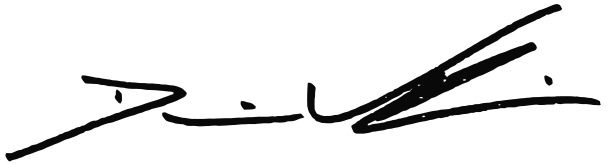
Signature of: denis villeneuve